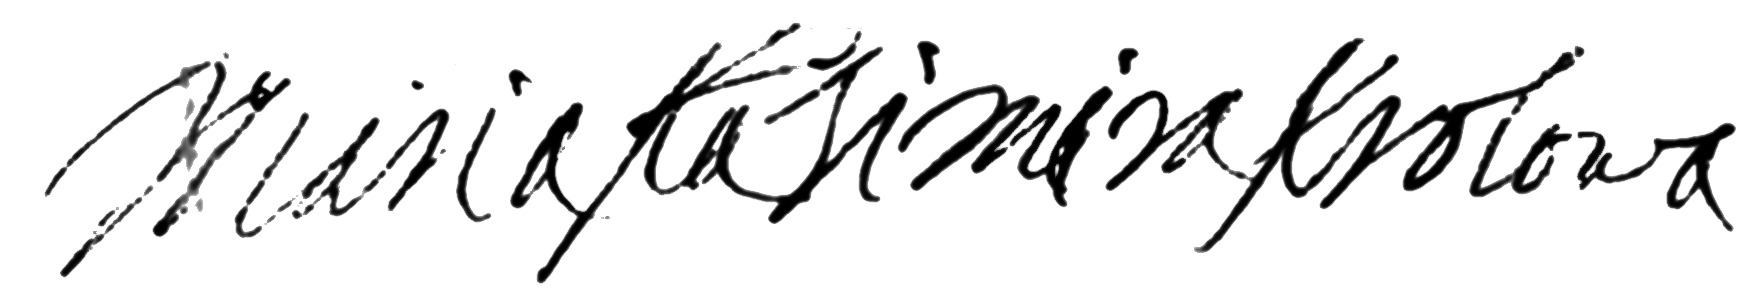
Signature of: marie casimire louise de la grange d arquien